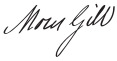
Signature of: moses gill